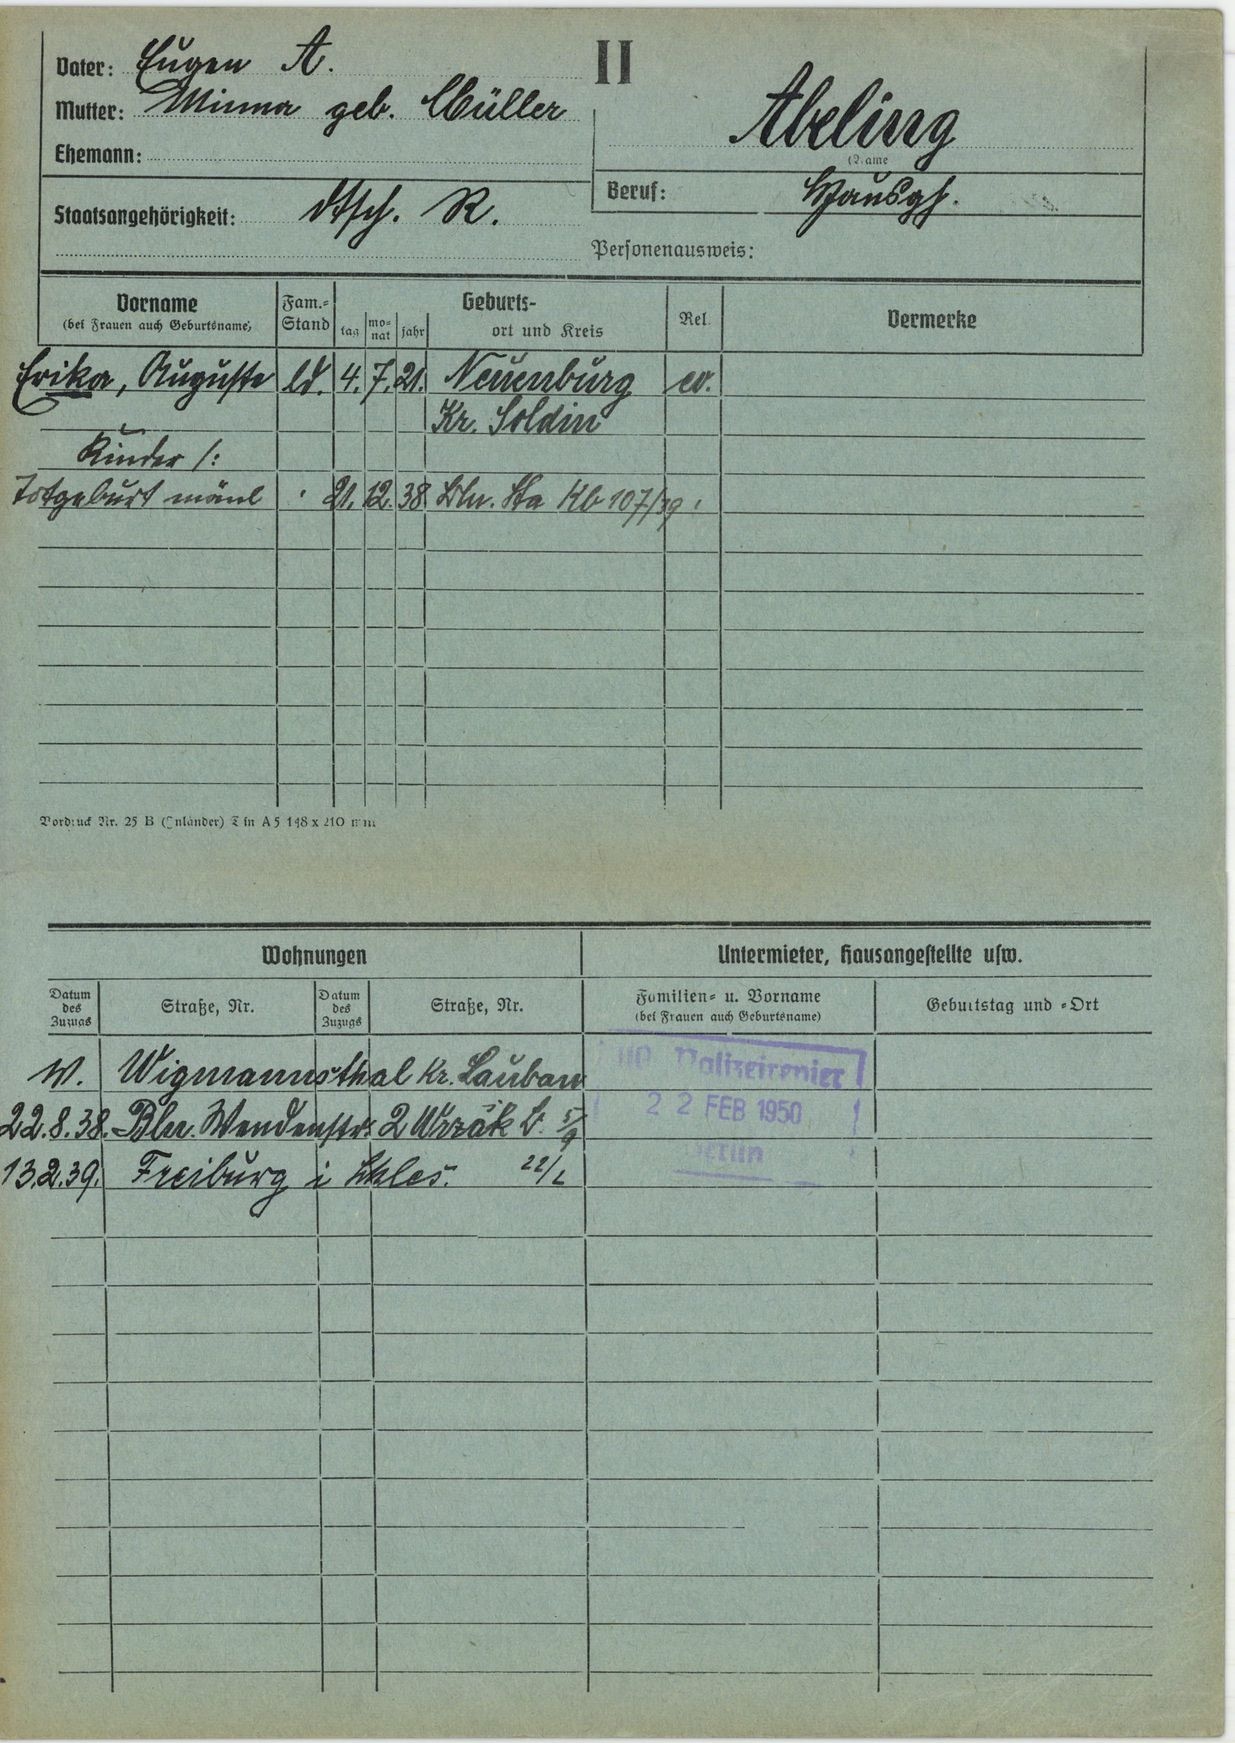
Abeling